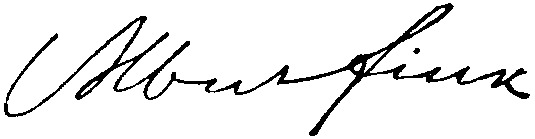
Signature of: albert fink